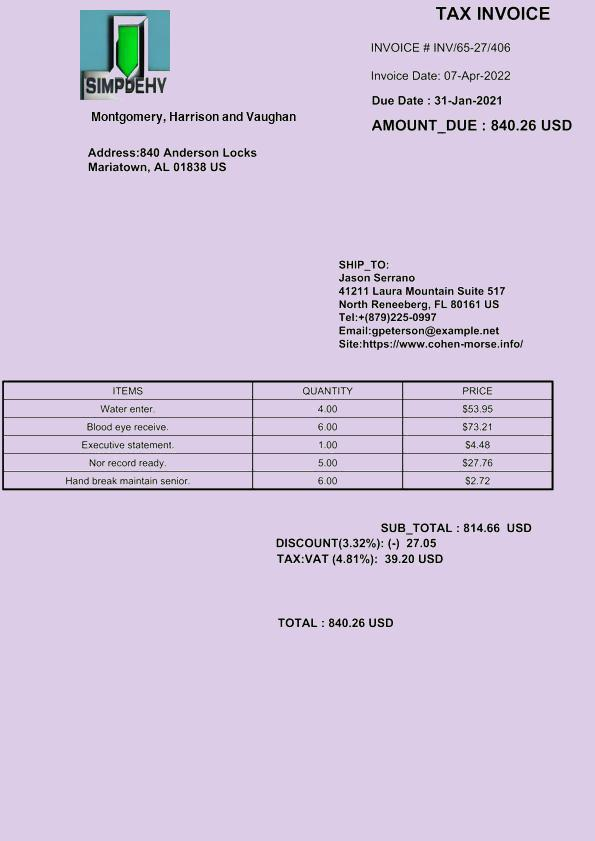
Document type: Invoice